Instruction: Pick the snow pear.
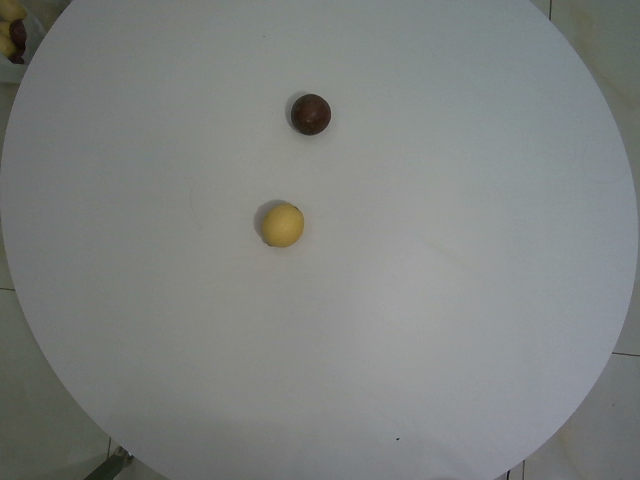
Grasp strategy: vertical